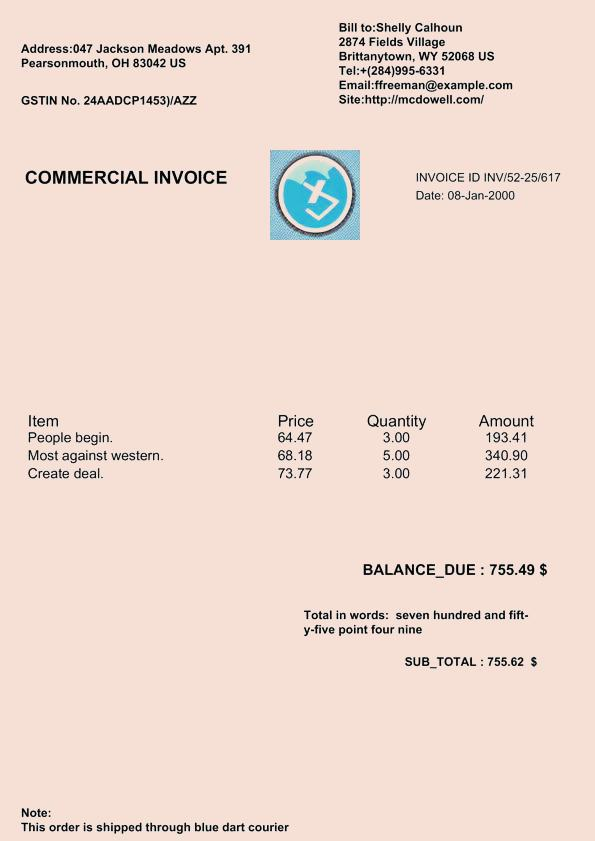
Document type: Invoice